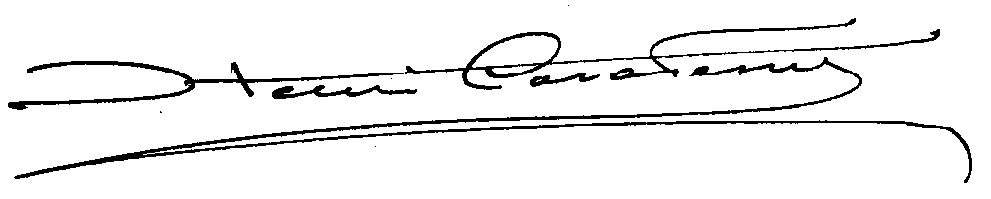
Signature of: henri casadesus